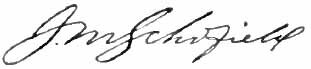
Signature of: john schofield